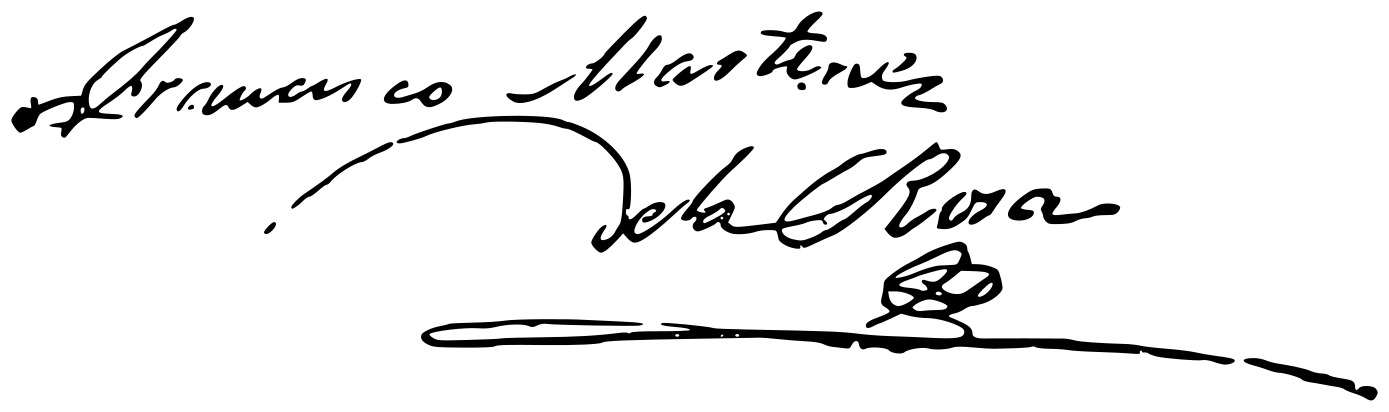
Signature of: francisco de paula martínez de la rosa y berdejo